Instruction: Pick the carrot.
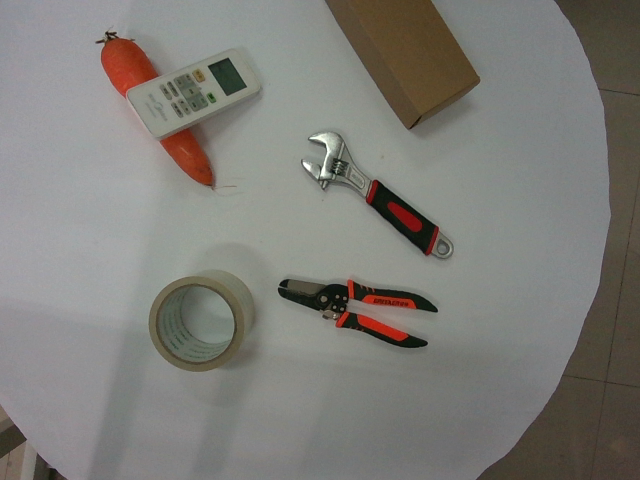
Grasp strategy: vertical